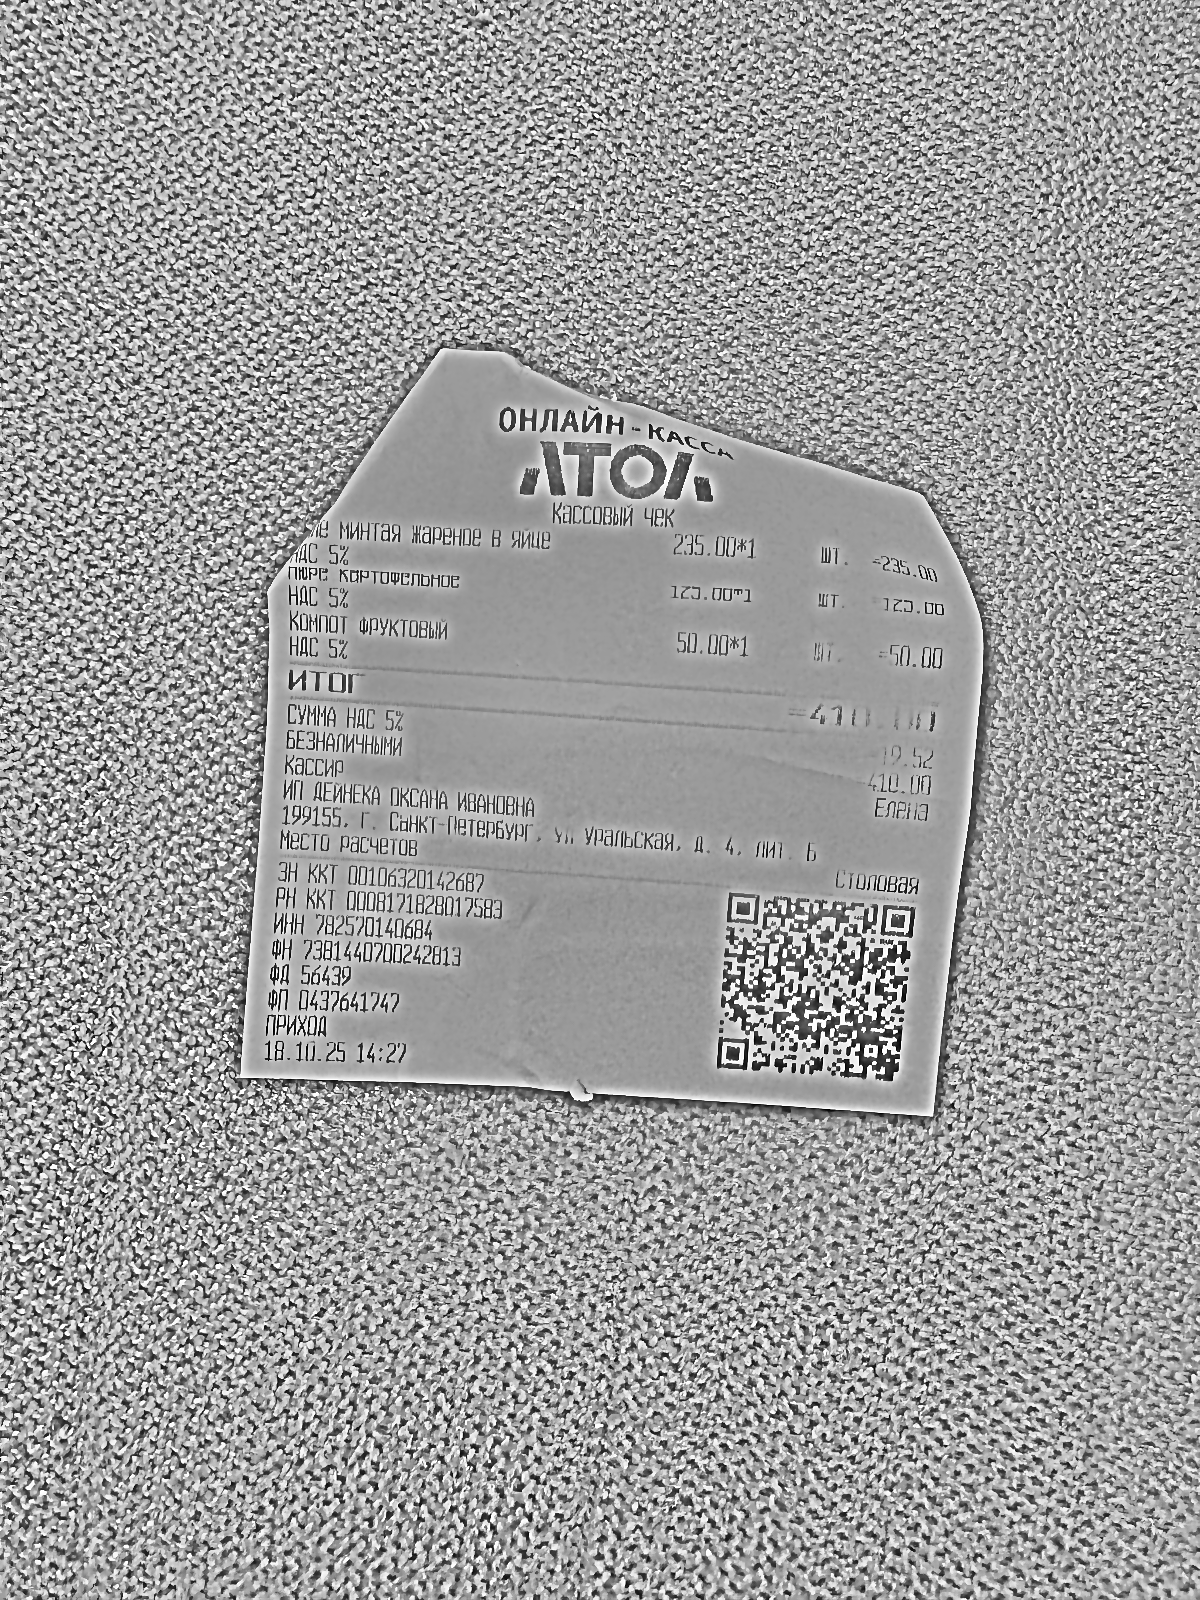
Продавец: ИП ДЕЙНЕКА ОКСАНА ИВАНОВНА
ИНН: 782570140684
Дата: 18.10.25 14:27
Товары: ФИЛЕ Минтая жареное в яйце; ПЮРЕ КАРТОФЕЛЬНОЕ; Компот ФРУКТОВЫЙ
Количество: 1; 1; 1
Цена: 235.00; 125.00; 50.00
Сумма: 235.00; 125.00; 50.00
Итого: 410.00